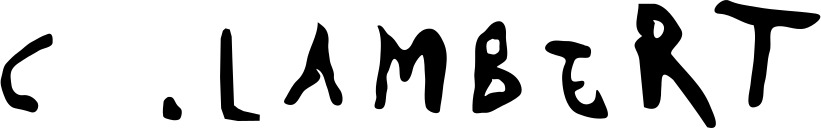
Signature of: camille lambert